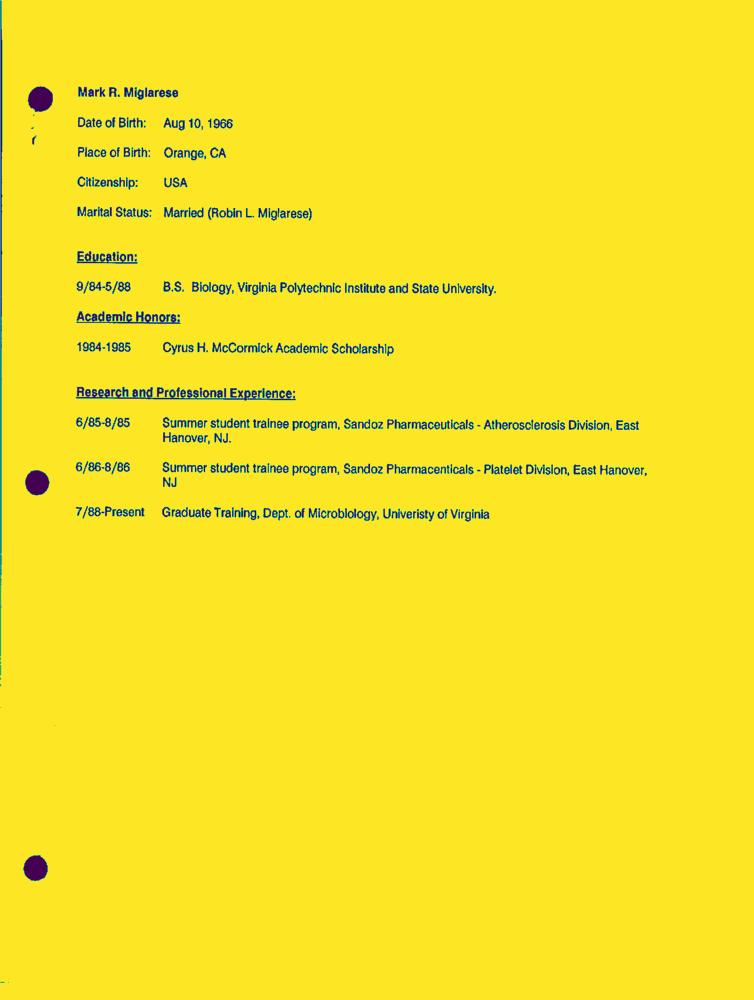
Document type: Resume-Doc